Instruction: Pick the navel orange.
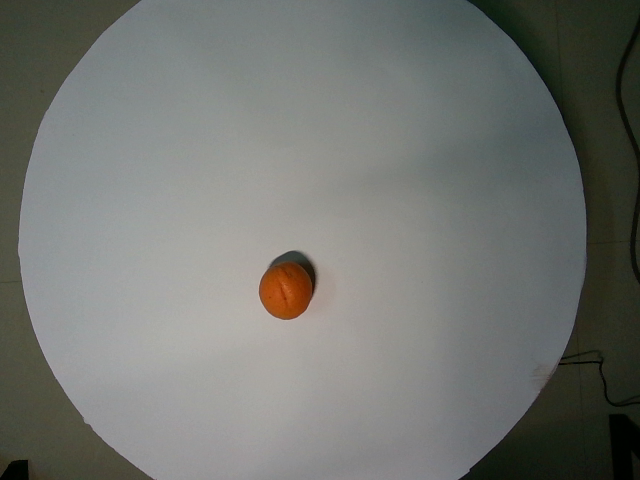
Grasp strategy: vertical